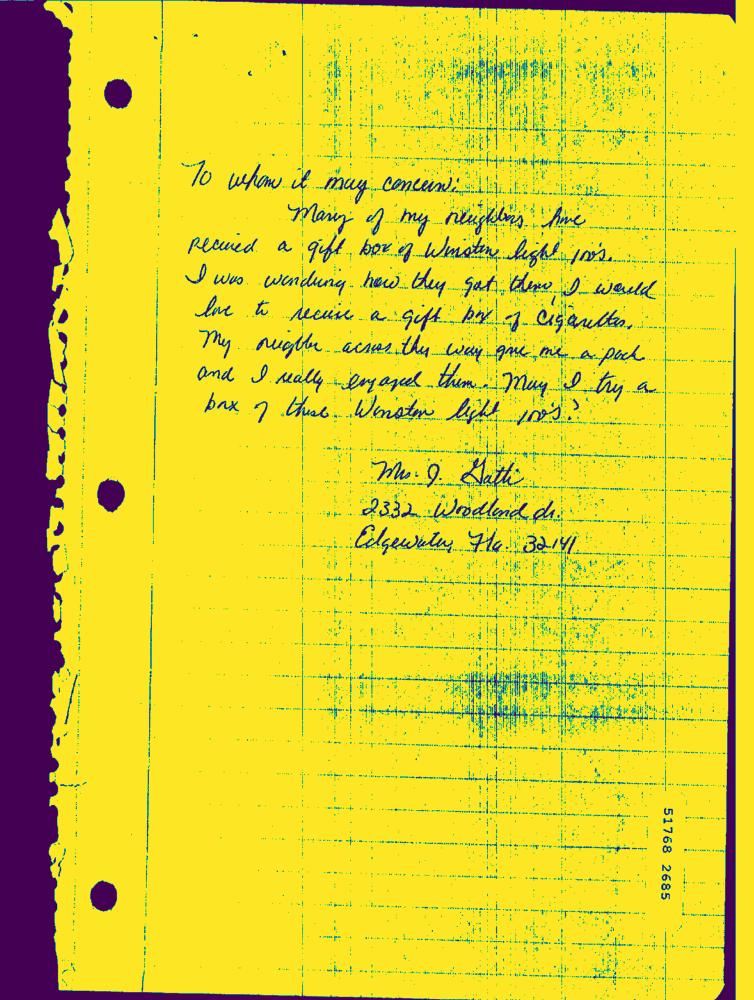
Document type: Hand-Written